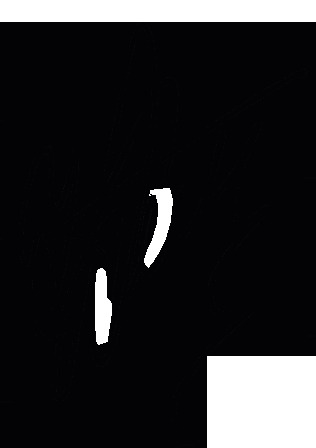
Signature of: krzysztof m sieniawski